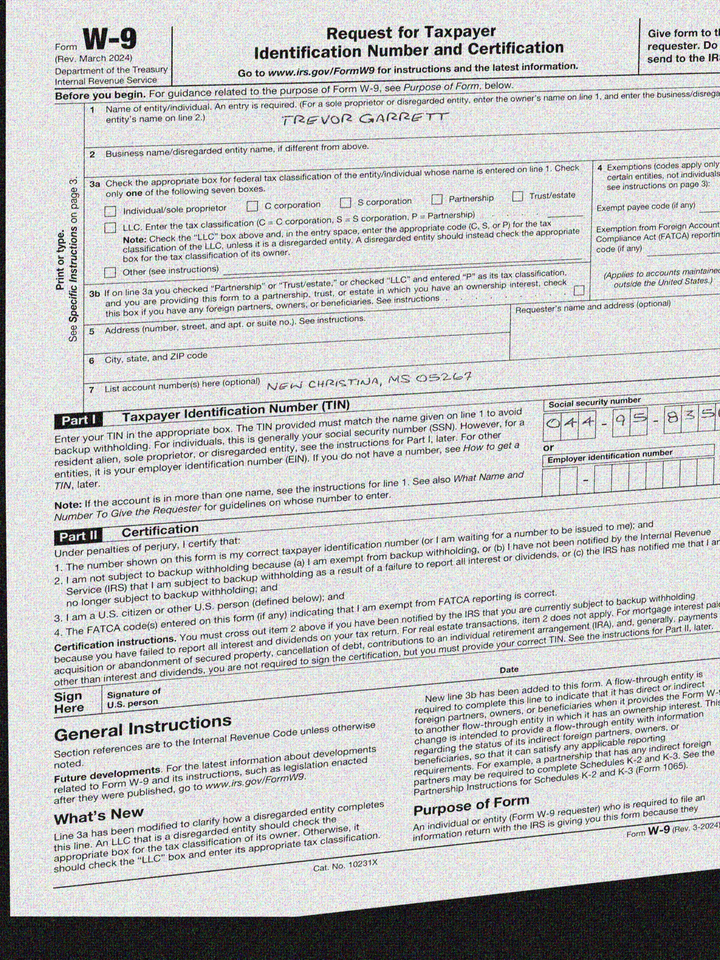
adr2: New Christina, MS 05267
cbx: no
ssn: 044958351
enm: Trevor Garrett